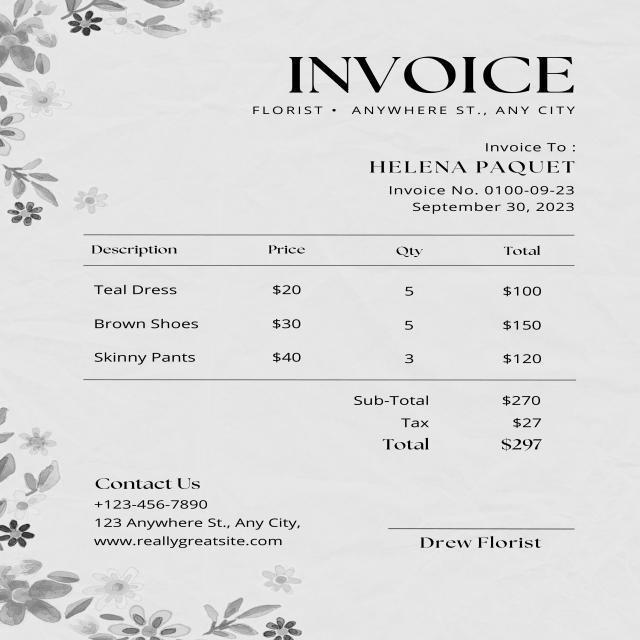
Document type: Invoice